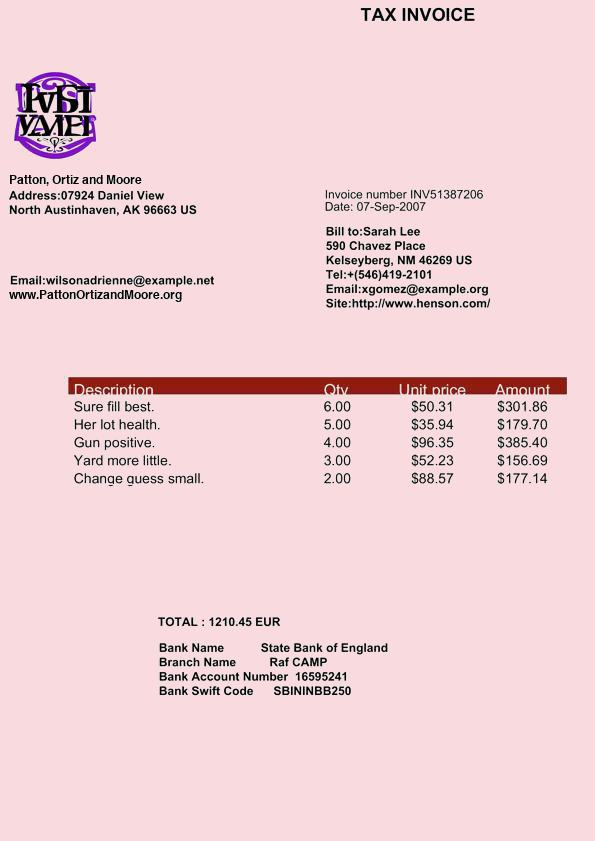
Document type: Invoice